Patient: Male, age 26
A 26-year-old Chinese male was admitted to our hospital due to breathing-related chest pain on the left for 4 days. He was in good health before, had no immunodeficiency diseases, and did not take any immunosuppressive agents. He was a software engineer, with no history of tourism and no history of contact with patients infected with Tropheryma whipplei. Physical examination was normal. The chest CT showed a thick-walled cavity in the left upper lung. Vascular convergence sign and local pleural thickening can be seen (shown in Figure 1). Blood routine test, C-reactive protein, erythrocyte sedimentation rate, procalcitonin, 1,3-beta-d-glucan assay, and endotoxin test were normal. Serological tests of Mycoplasma pneumoniae, Chlamydia pneumoniae, Legionella pneumoniae, respiratory viruses, and HIV were negative. Autoantibodies were all negative. Tuberculosis was suspected first, but tuberculin test was negative. In order to determine the cause of the disease, bronchoscopy was performed and showed normal bronchial mucosa. Bronchoalveolar lavage fluid (BALF) was analyzed by metagenomics next generation sequencing (mNGS). Tropheryma whipplei was detected and it was the only pathogen identified.
The patient was diagnosed with Tropheryma whipplei infection. He was treated with intravenous ceftriaxone (2 g, once daily) for 2 weeks. Then, he received oral administration of trimethoprim-sulfamethoxazole (0.96 g, twice daily). His chest pain was relieved one week after starting treatment. Six weeks after treatment, a follow-up chest CT scan showed that the pulmonary cavity disappeared, leaving only a little patchy infiltration. The pleural thickening was reversed (shown in Figure 2). The patient is still under treatment and follow-up.
Keywords: tropheryma whipplei, whipple’s disease, cavity, pulmonary
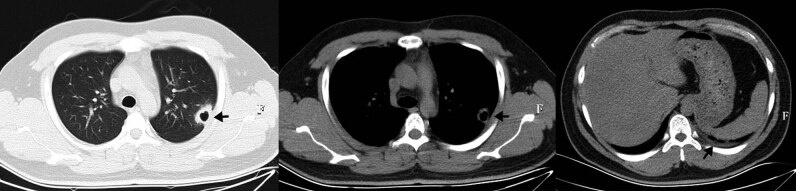
Image caption: Chest CT after 6 weeks of treatment, showing the cavity disappeared, leaving only a little patchy infiltration. The pleural thickening was improved.